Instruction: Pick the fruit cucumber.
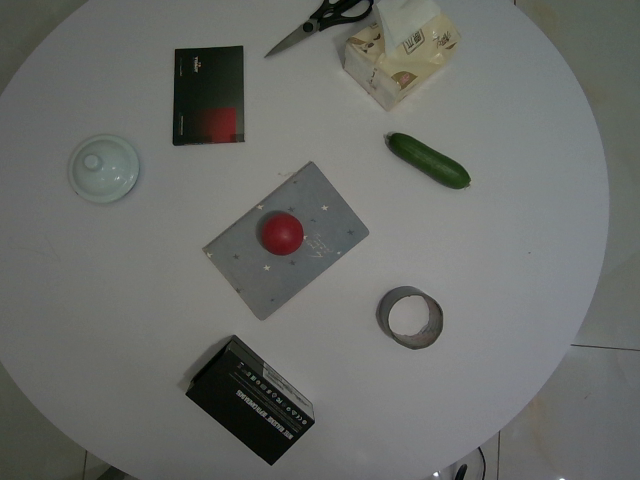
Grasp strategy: vertical